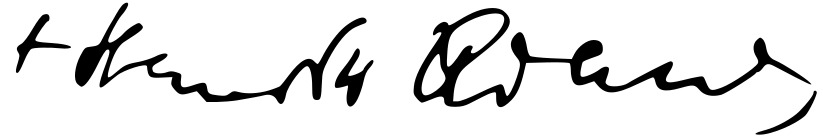
Signature of: stanisław adamski